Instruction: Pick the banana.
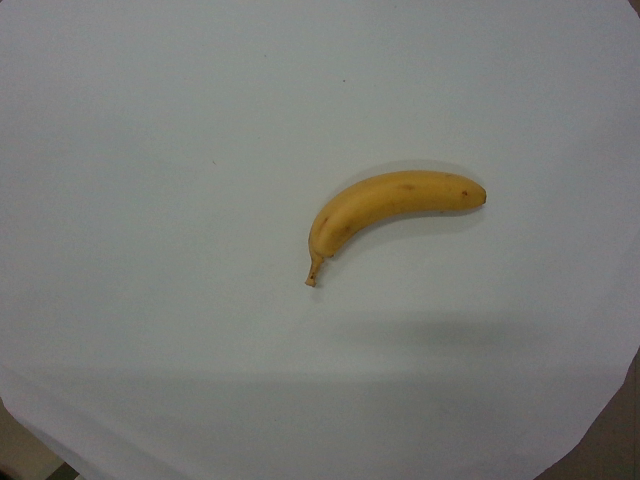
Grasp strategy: vertical